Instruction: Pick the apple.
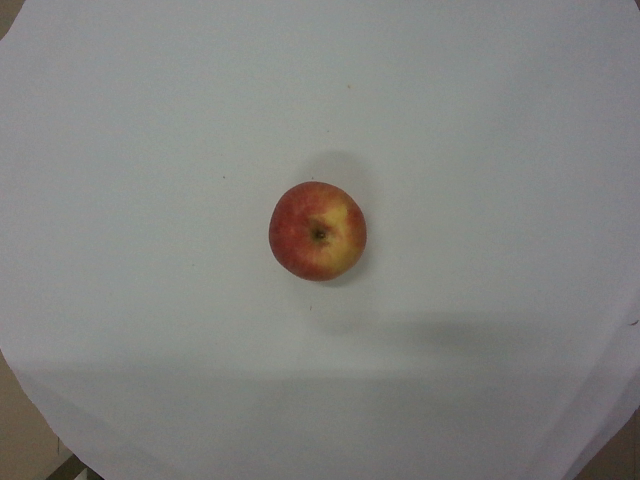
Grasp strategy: vertical